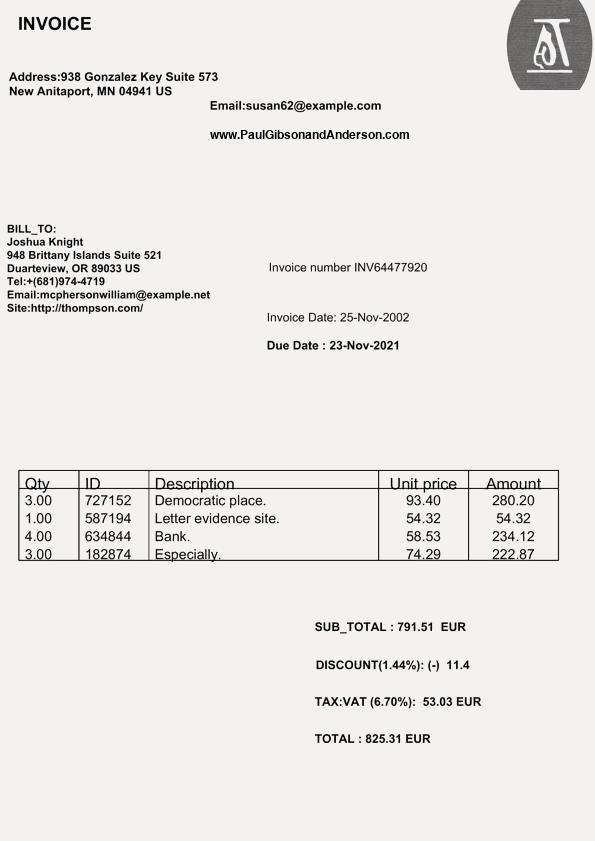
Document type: Invoice